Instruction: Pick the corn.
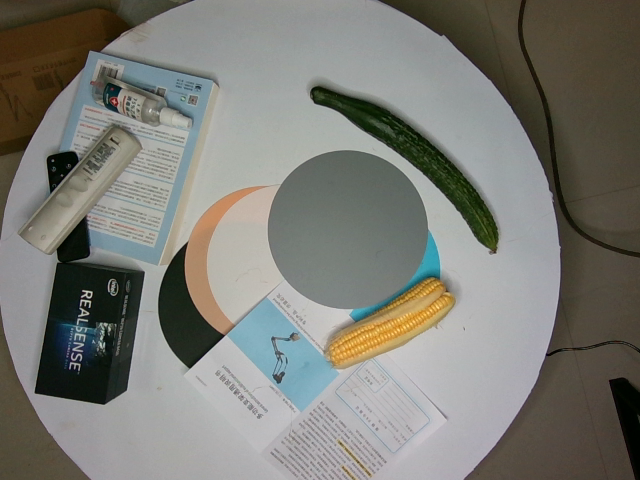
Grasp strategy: vertical